Question: Talk about the condition:
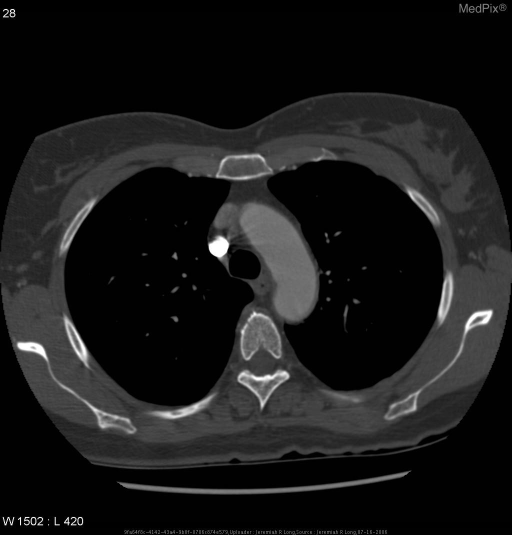
Answer: The disease is discussed as: •  most common congenital vascular anomaly of the aortic arch
•  with the anterior aorta, the ARSA creates a vascular ring around the mediastinal structures, including the trachea and esophagus
•  most often asymptomatic
•  may cause wheezy or stridorous breathing; usually picked-up by 2 years
•  dysphagia ("dysphagia lusoria"), particularly in patients with a wide based take-off of the aberrant vessel ('Diverticulum of Kommerell').
•  widened mediastinum silhouette on plain PA/AP chest films
•  posterior notch on barium swallow/esophagogram
•  associated with  many types of congenital heart disease, Down's, VCFS (Velo-Cardio-Facial),  DiGeorge's, Dubowitz's, and Edward's syndromes